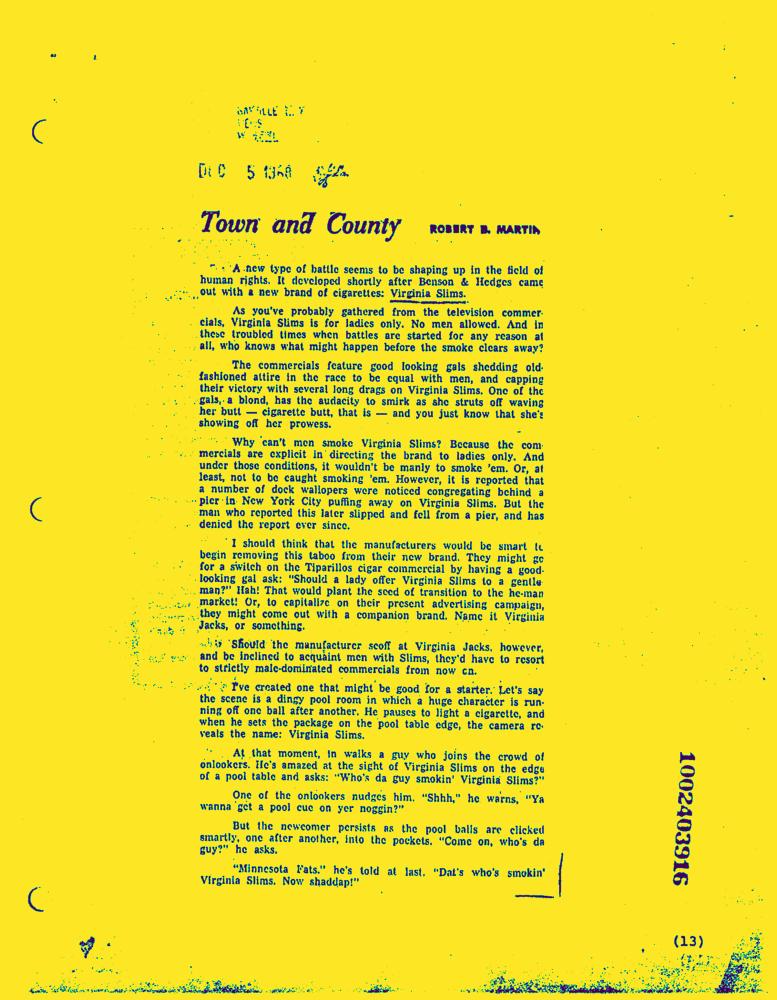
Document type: News-Article